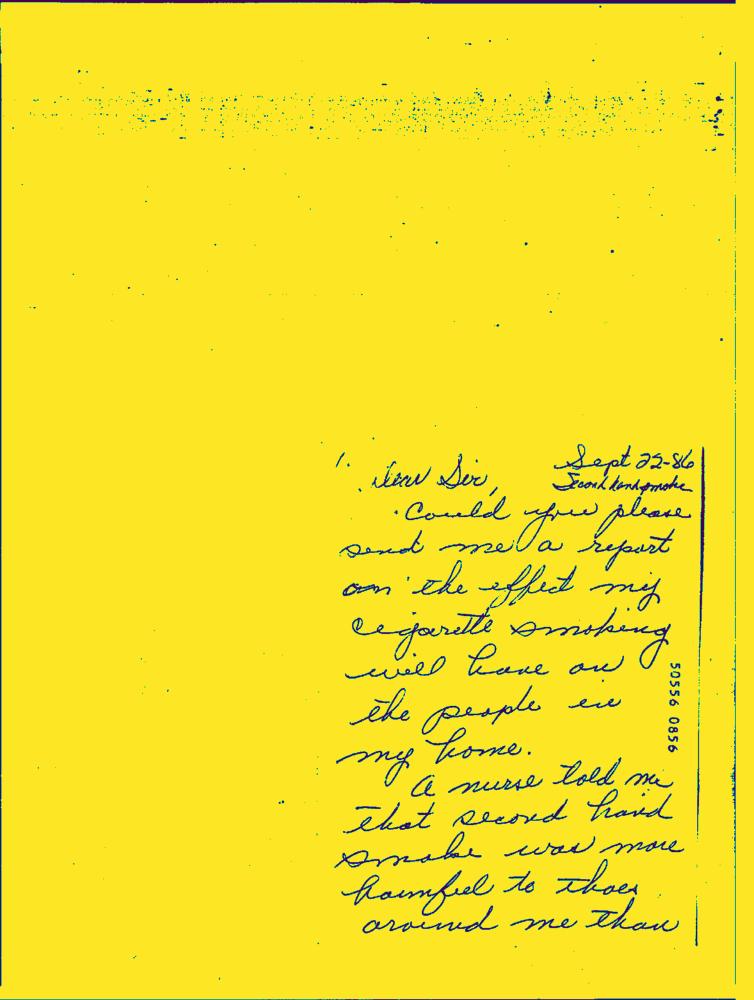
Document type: Hand-Written